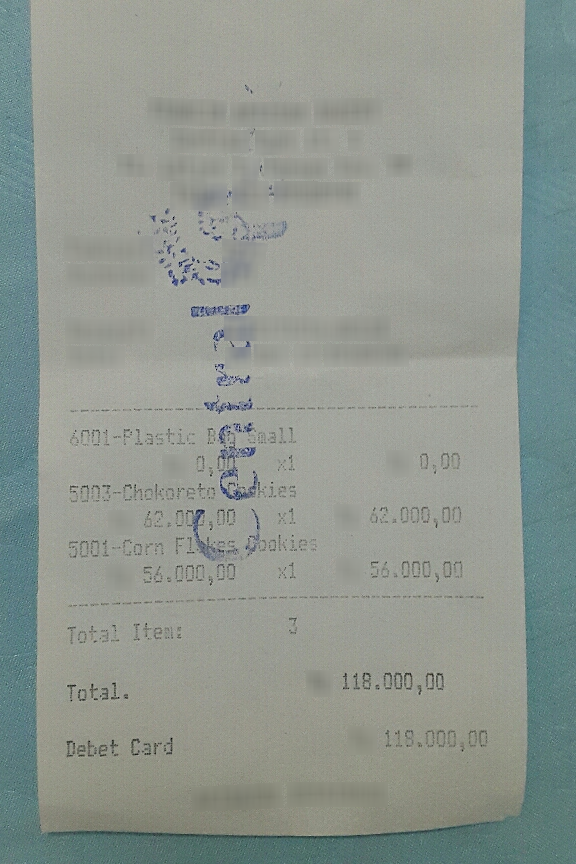
Number of items: 3
Total: 118.000,00
OCR text regions:
text: 6001
text: -Plastic
text: Big
text: Small
text: 0,00
text: x1
text: 0,00
text: 5003
text: -Chokoreto
text: Cookies
text: 62.000,00
text: x1
text: 62.000,00
text: 5001
text: -Corn
text: Flakes
text: Cookies
text: 56.000,00
text: x1
text: 56.000,00
text: Total
text: Item:
text: 3
text: Total.
text: 118.000,00
text: Debet
text: Card
text: 118.000,00